Question: What jurisdiction, city, or county is the document associated with?
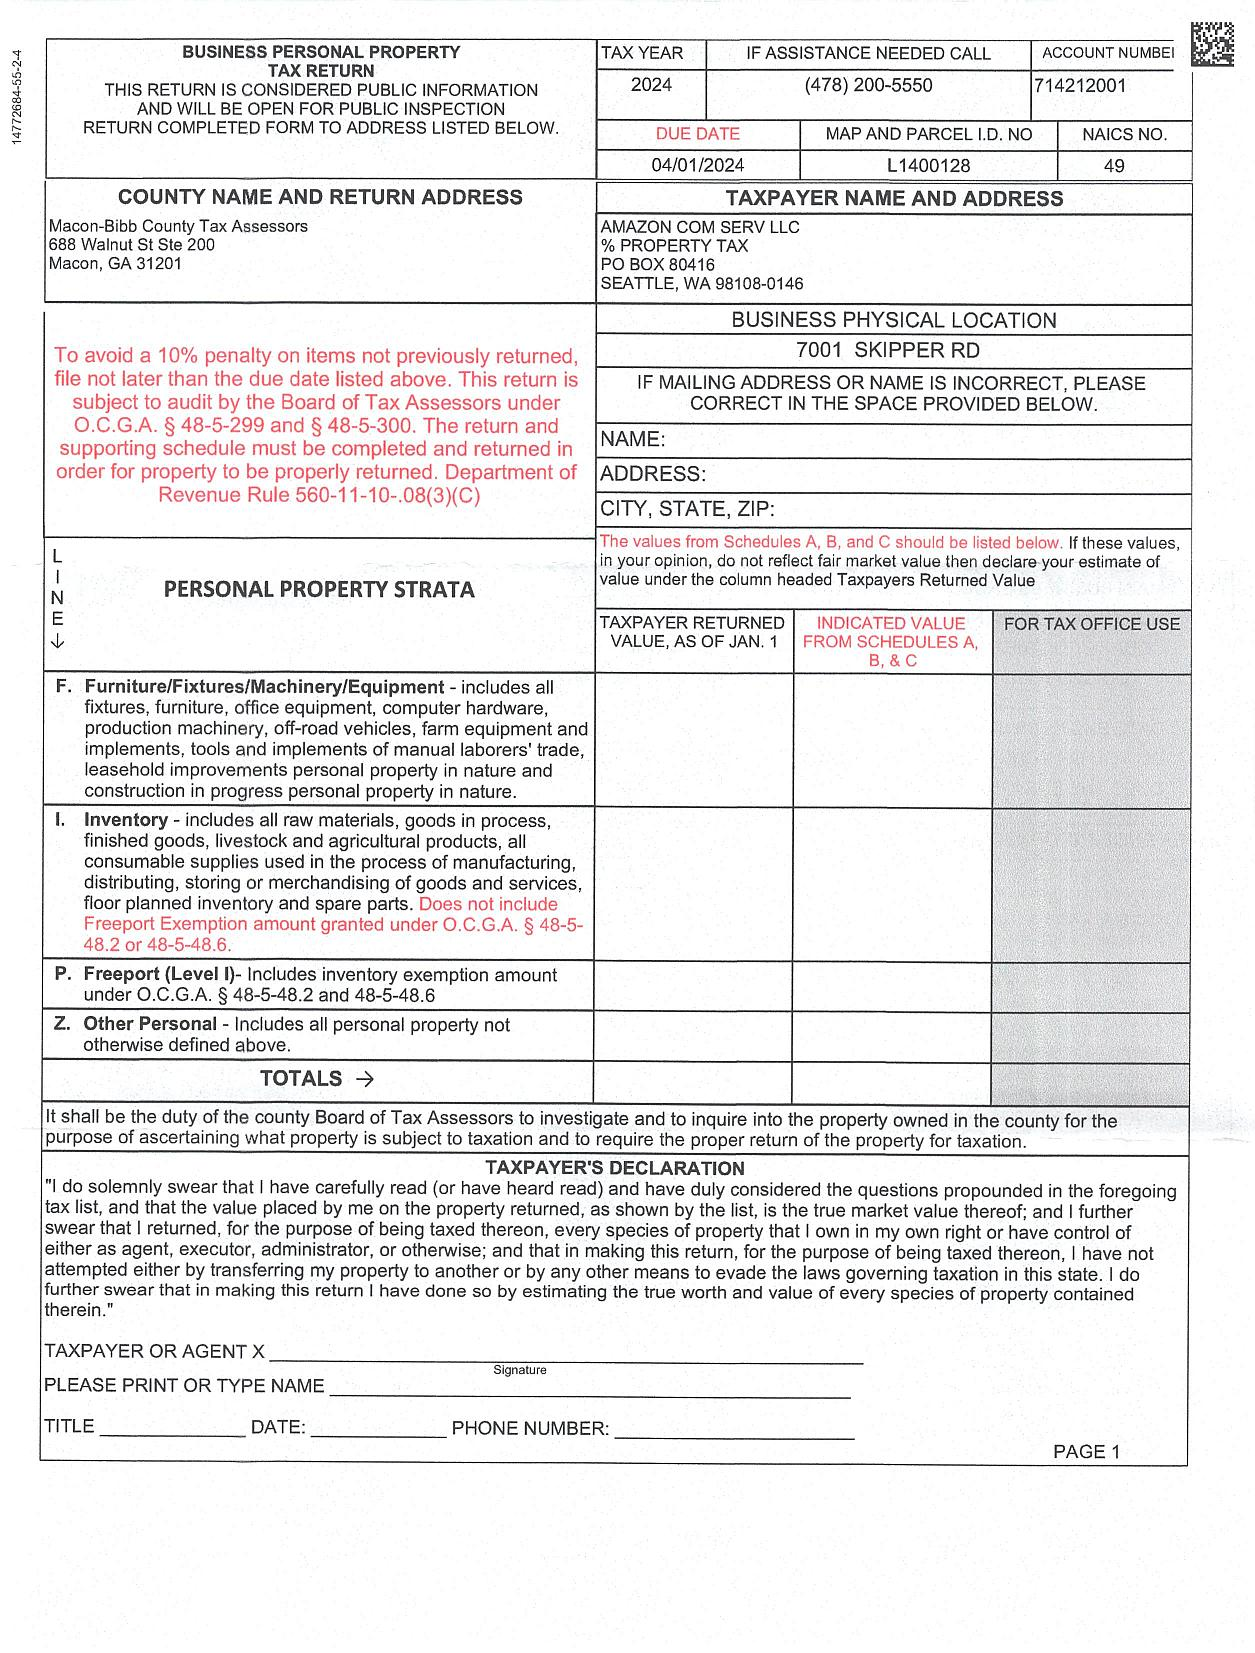
Answer: "Macon-Bibb County"